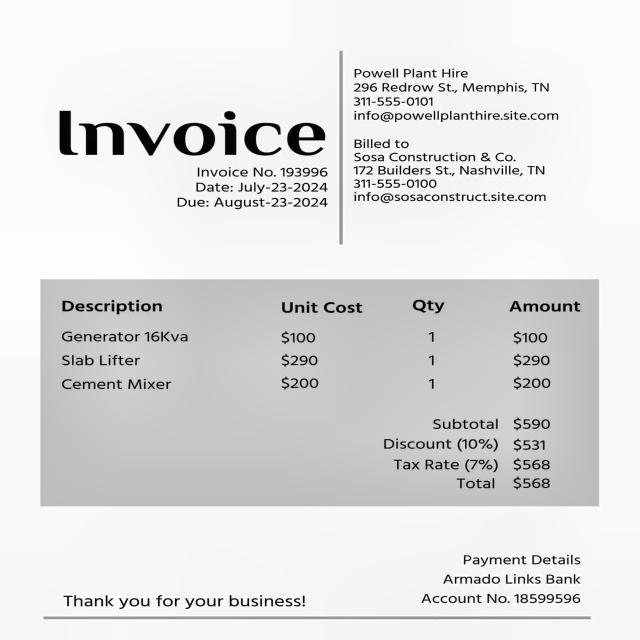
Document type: Invoice